Question: How is the history relevant to the case?
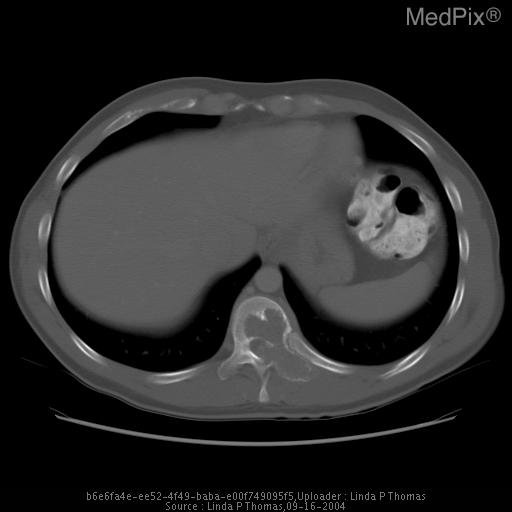
Answer: The patient's history of 24 year-old male with back pain. is key in understanding the case.